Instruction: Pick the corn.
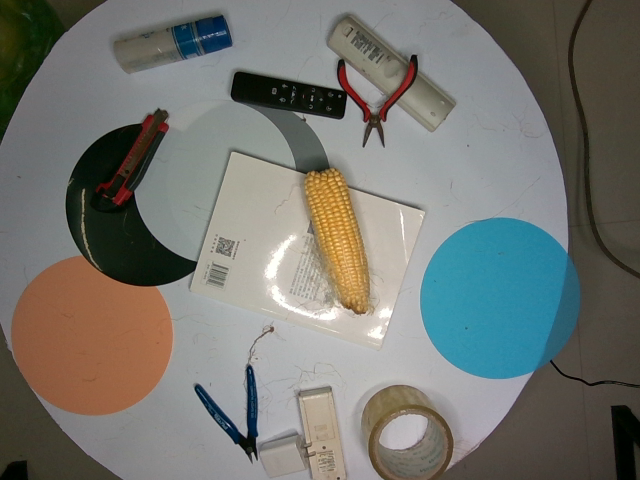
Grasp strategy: vertical